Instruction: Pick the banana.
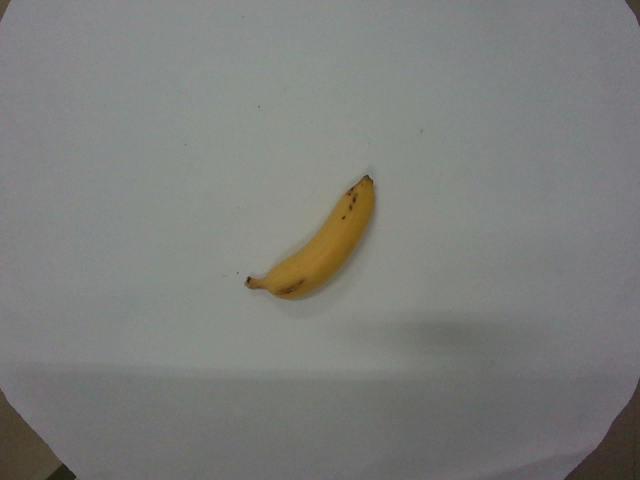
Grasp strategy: vertical